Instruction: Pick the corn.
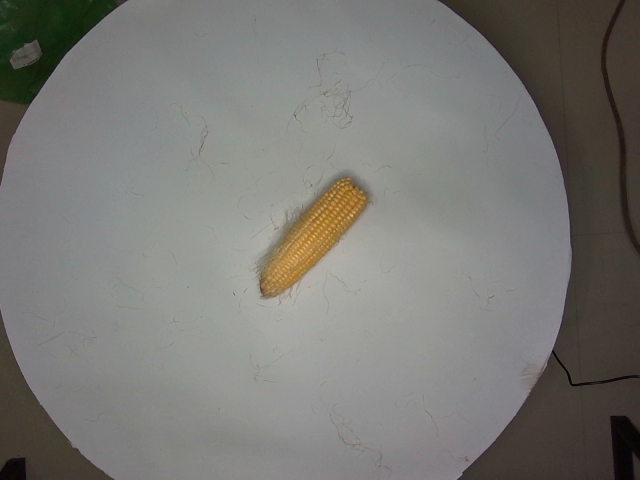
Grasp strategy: vertical